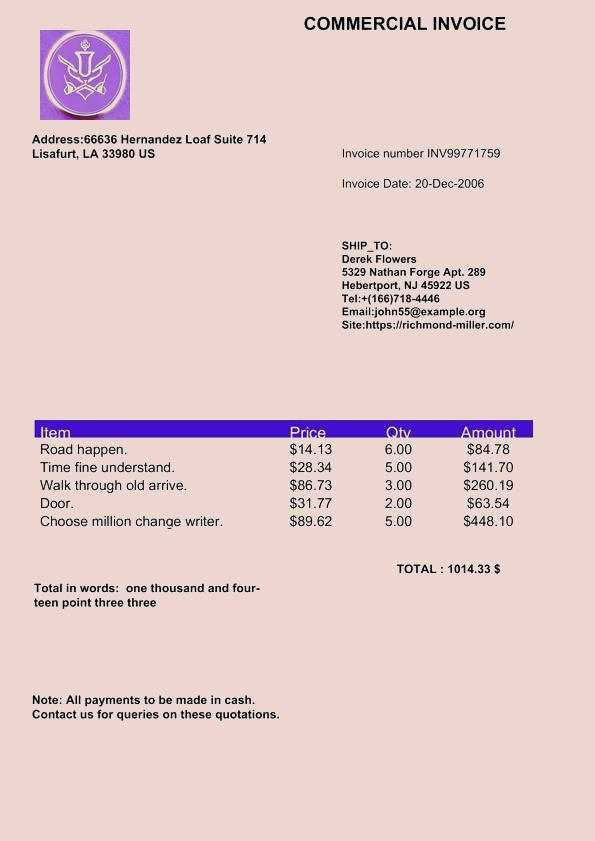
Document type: Invoice